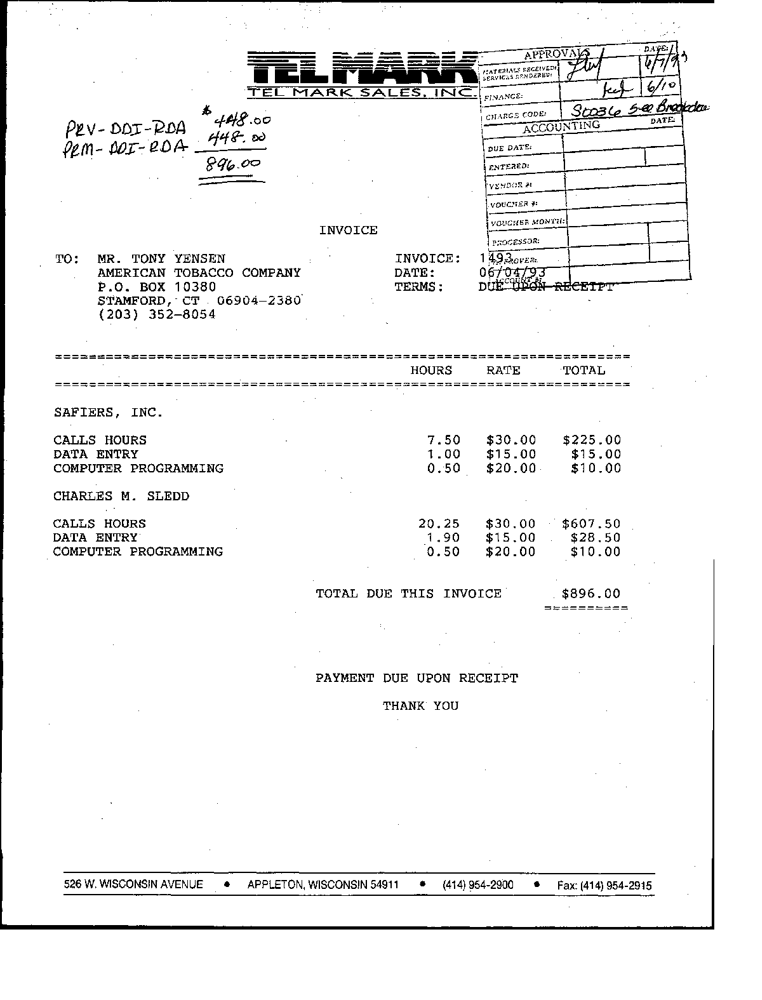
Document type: Invoice